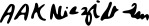
Signature of: amir abdullah khan niazi